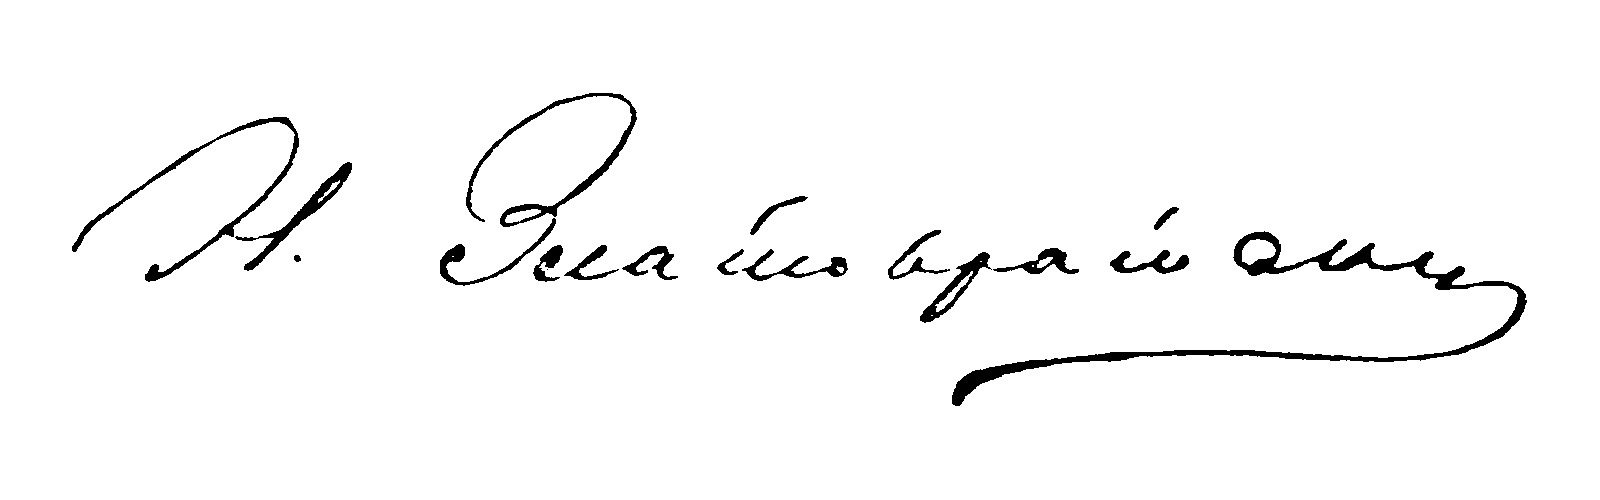
Signature of: nikolai zlatovratsky